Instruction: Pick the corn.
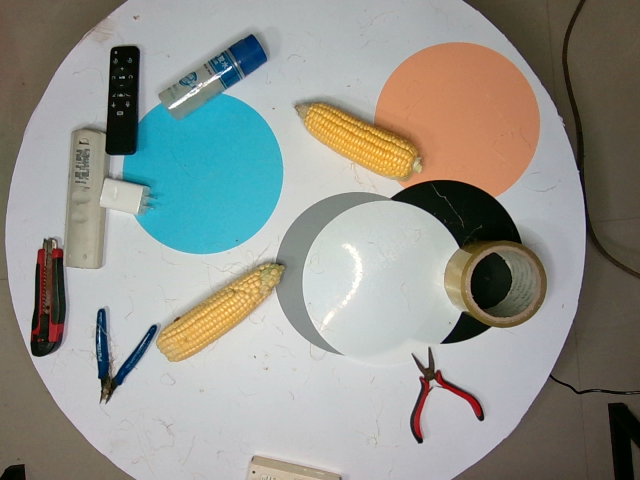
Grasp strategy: vertical